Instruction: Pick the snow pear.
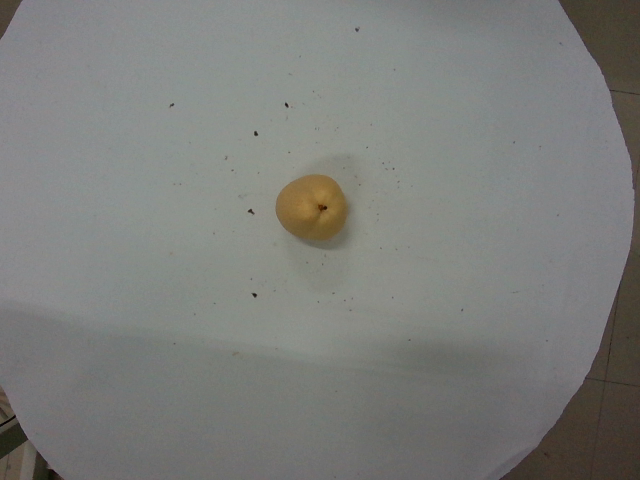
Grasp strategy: vertical